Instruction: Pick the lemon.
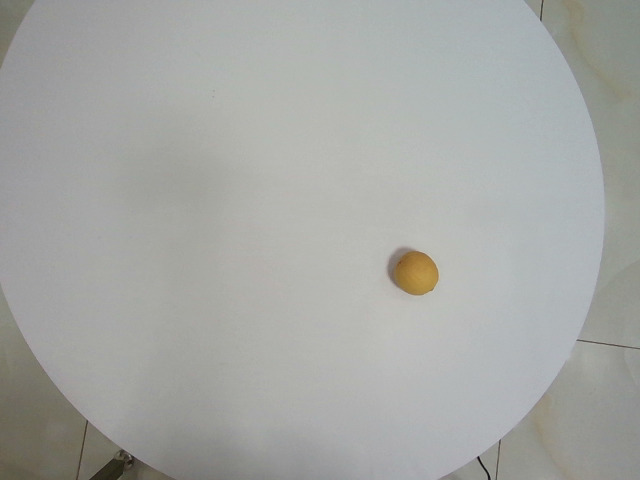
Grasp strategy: vertical